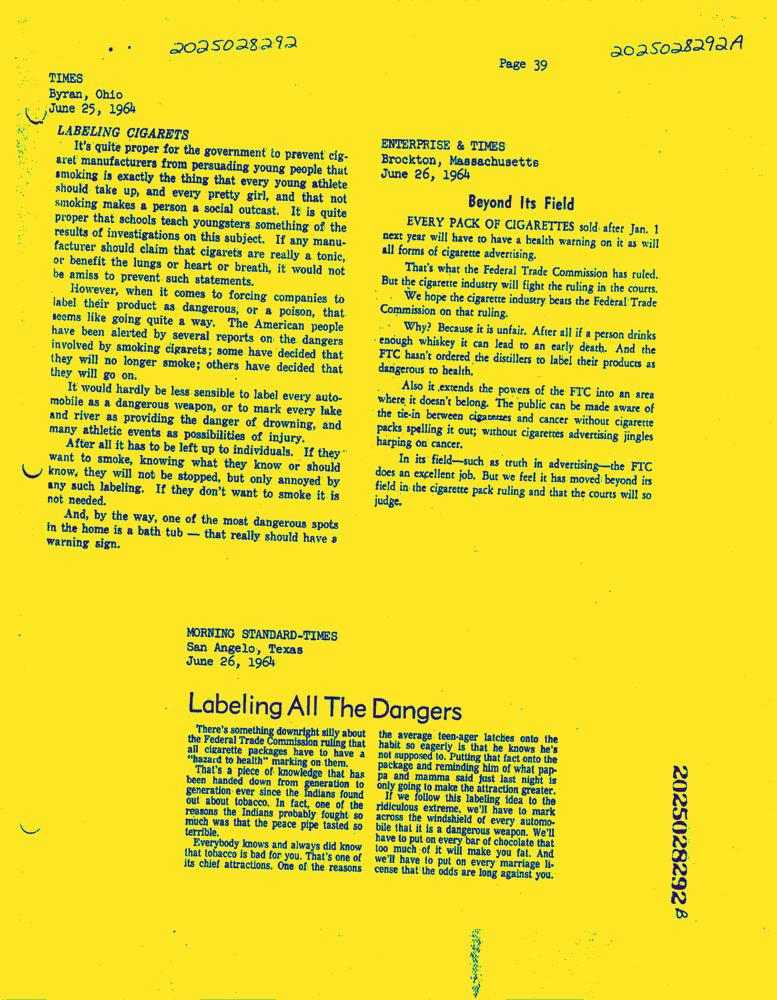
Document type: News-Article